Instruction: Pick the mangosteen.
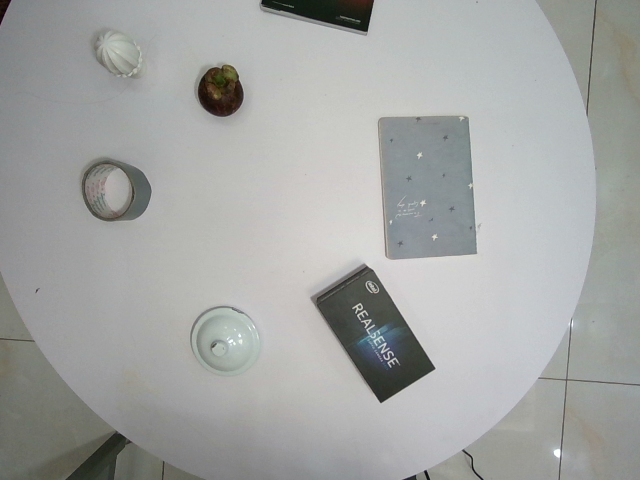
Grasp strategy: vertical